Question: What type of tax is indicated in the document, personal property or real estate?
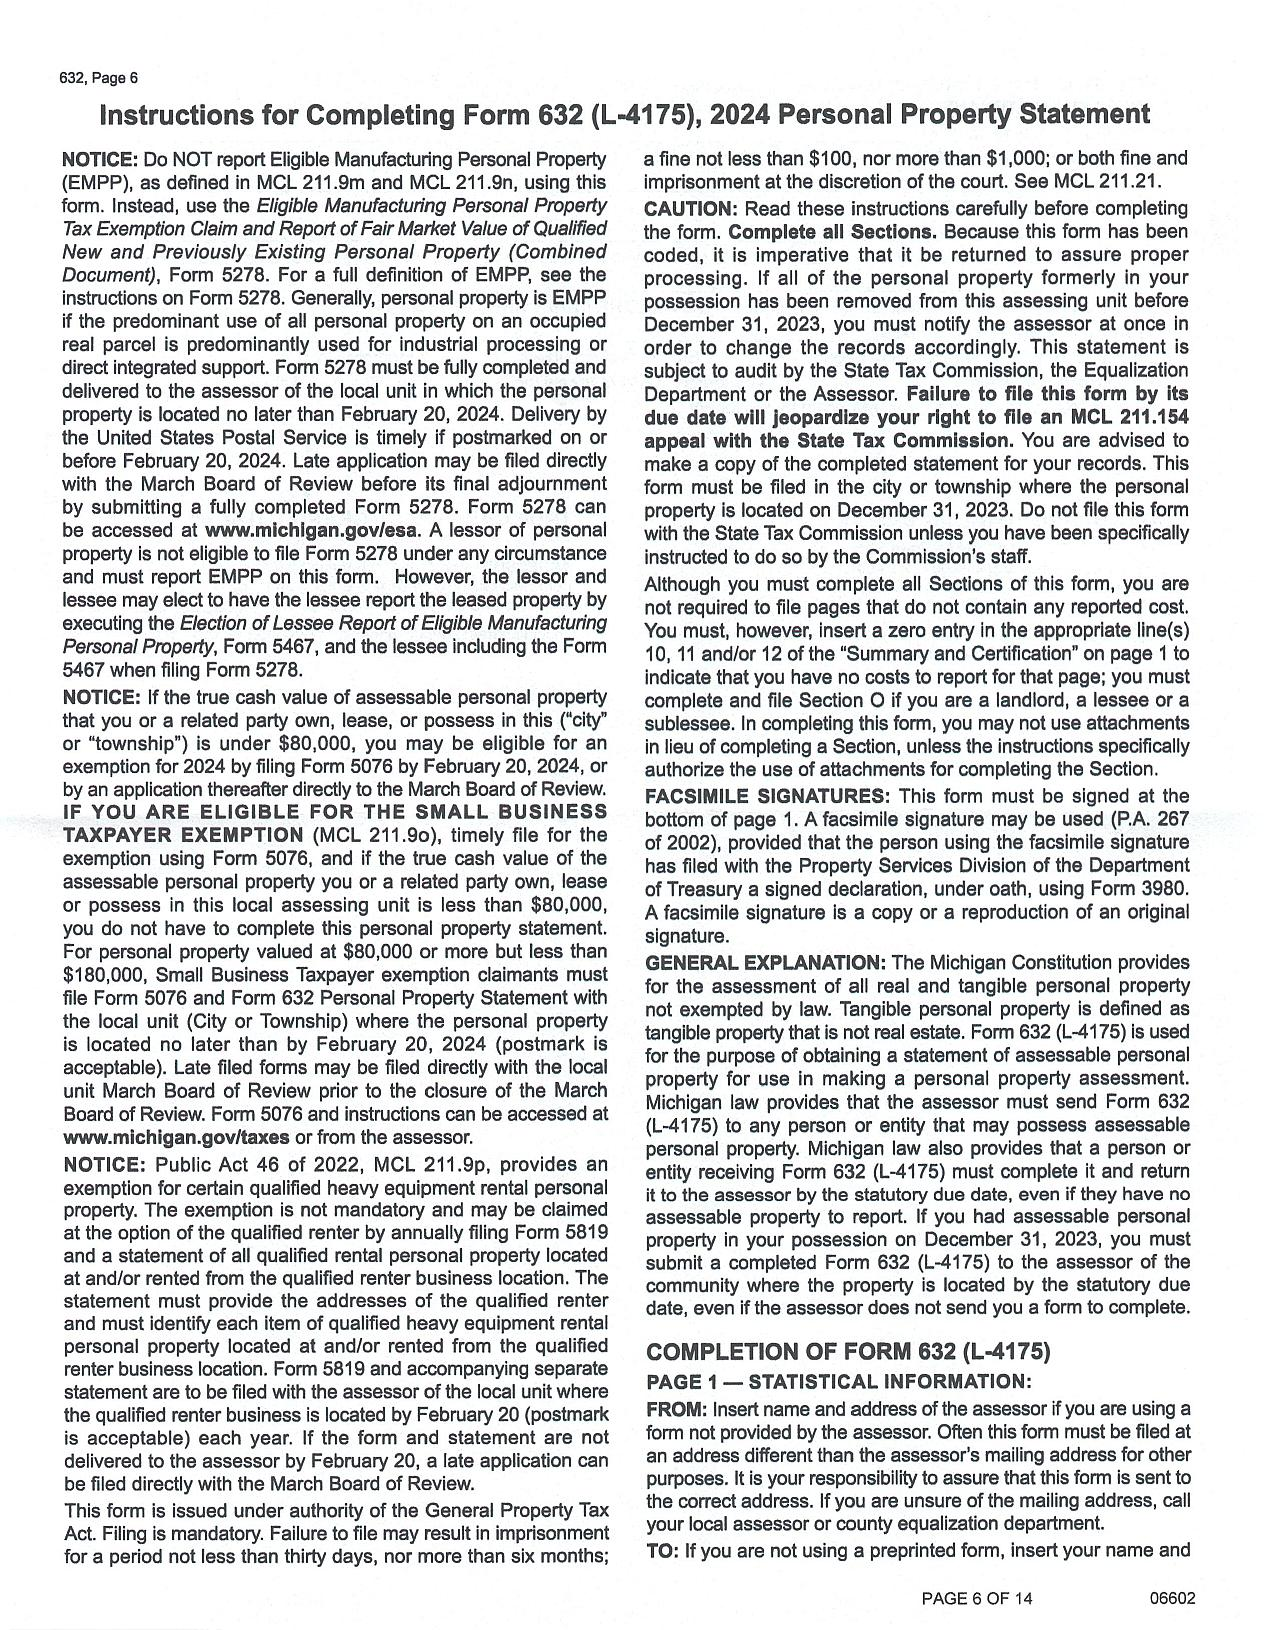
Answer: "Personal Property Tax"